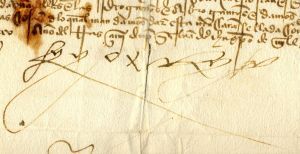
Signature of: ferdinand ii of aragon